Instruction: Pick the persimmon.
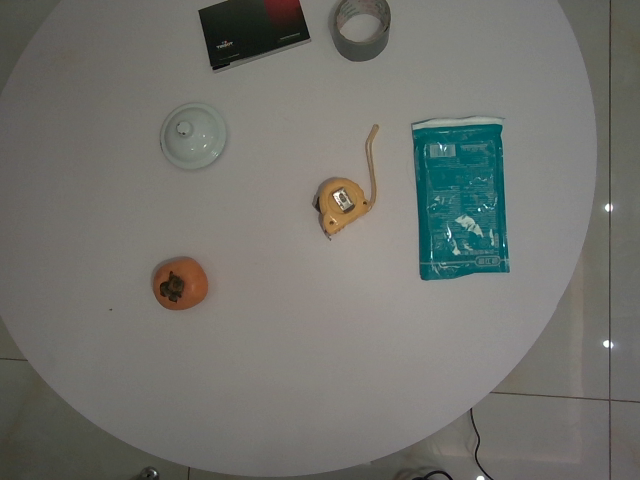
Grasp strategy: vertical